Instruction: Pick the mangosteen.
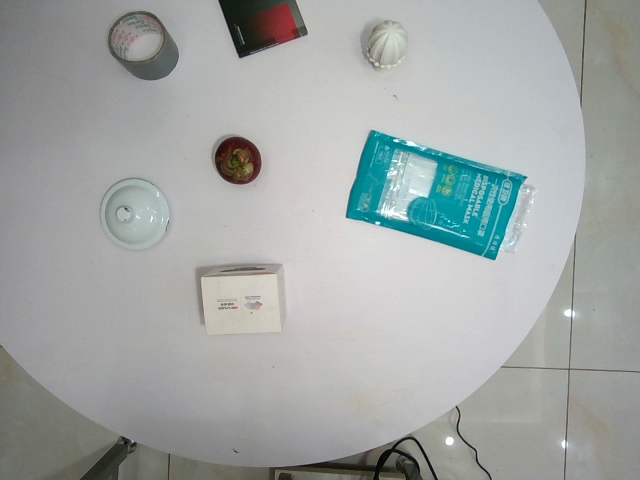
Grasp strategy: vertical